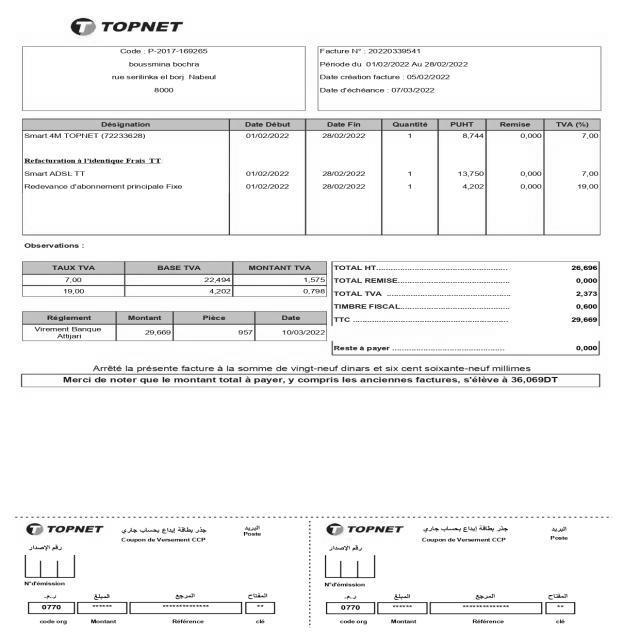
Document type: Invoice